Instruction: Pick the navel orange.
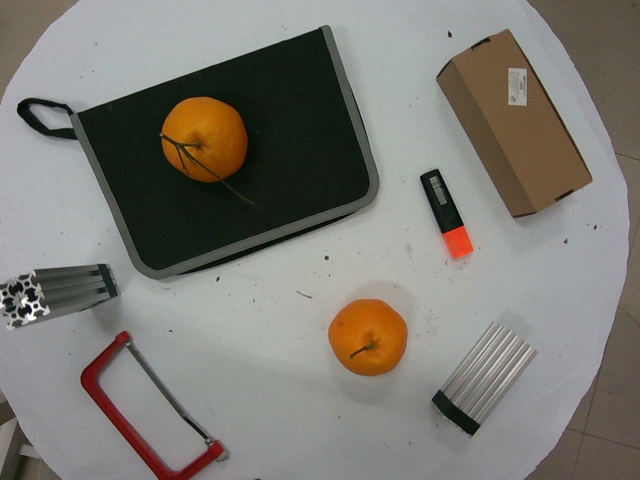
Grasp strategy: vertical